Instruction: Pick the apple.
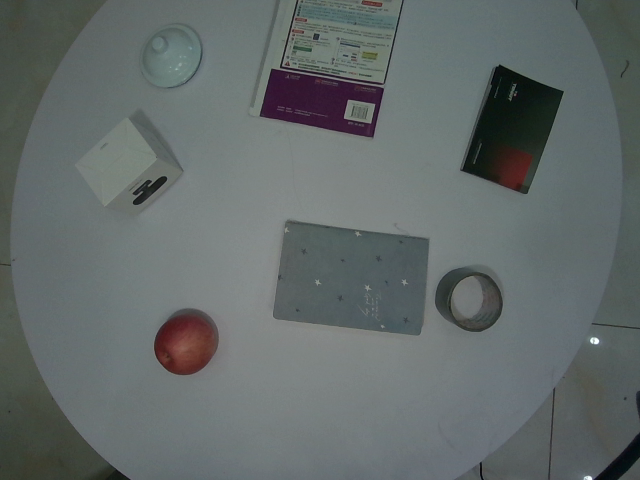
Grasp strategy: vertical